Question: In what way does the history help explain the case?
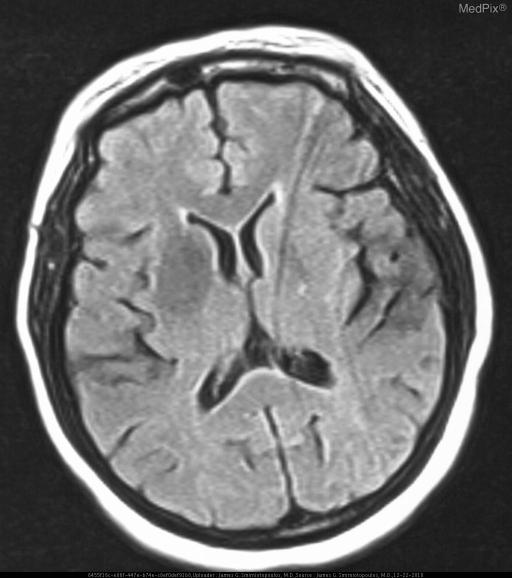
Answer: The patient's history of This previously healthy 50 y.o. woman presents with the acute onset of left sided hemichorea. is key in understanding the case.